Question: What is the potential diagnosis?
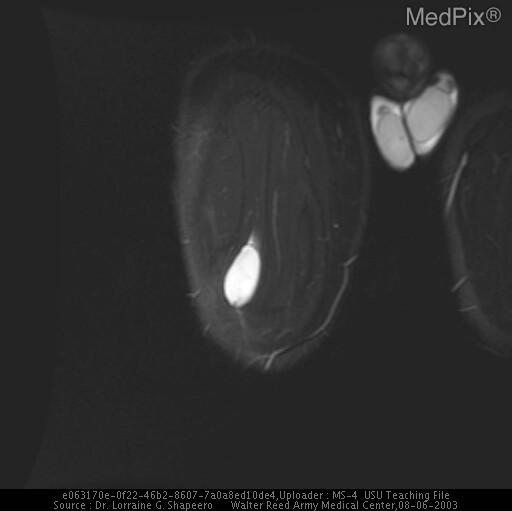
Answer: The possible diagnosis includes Myxoid liposarcoma, Myxoid malignant fibrous histiocytoma.